Question: What is the earliest payment due date mentioned in the document?
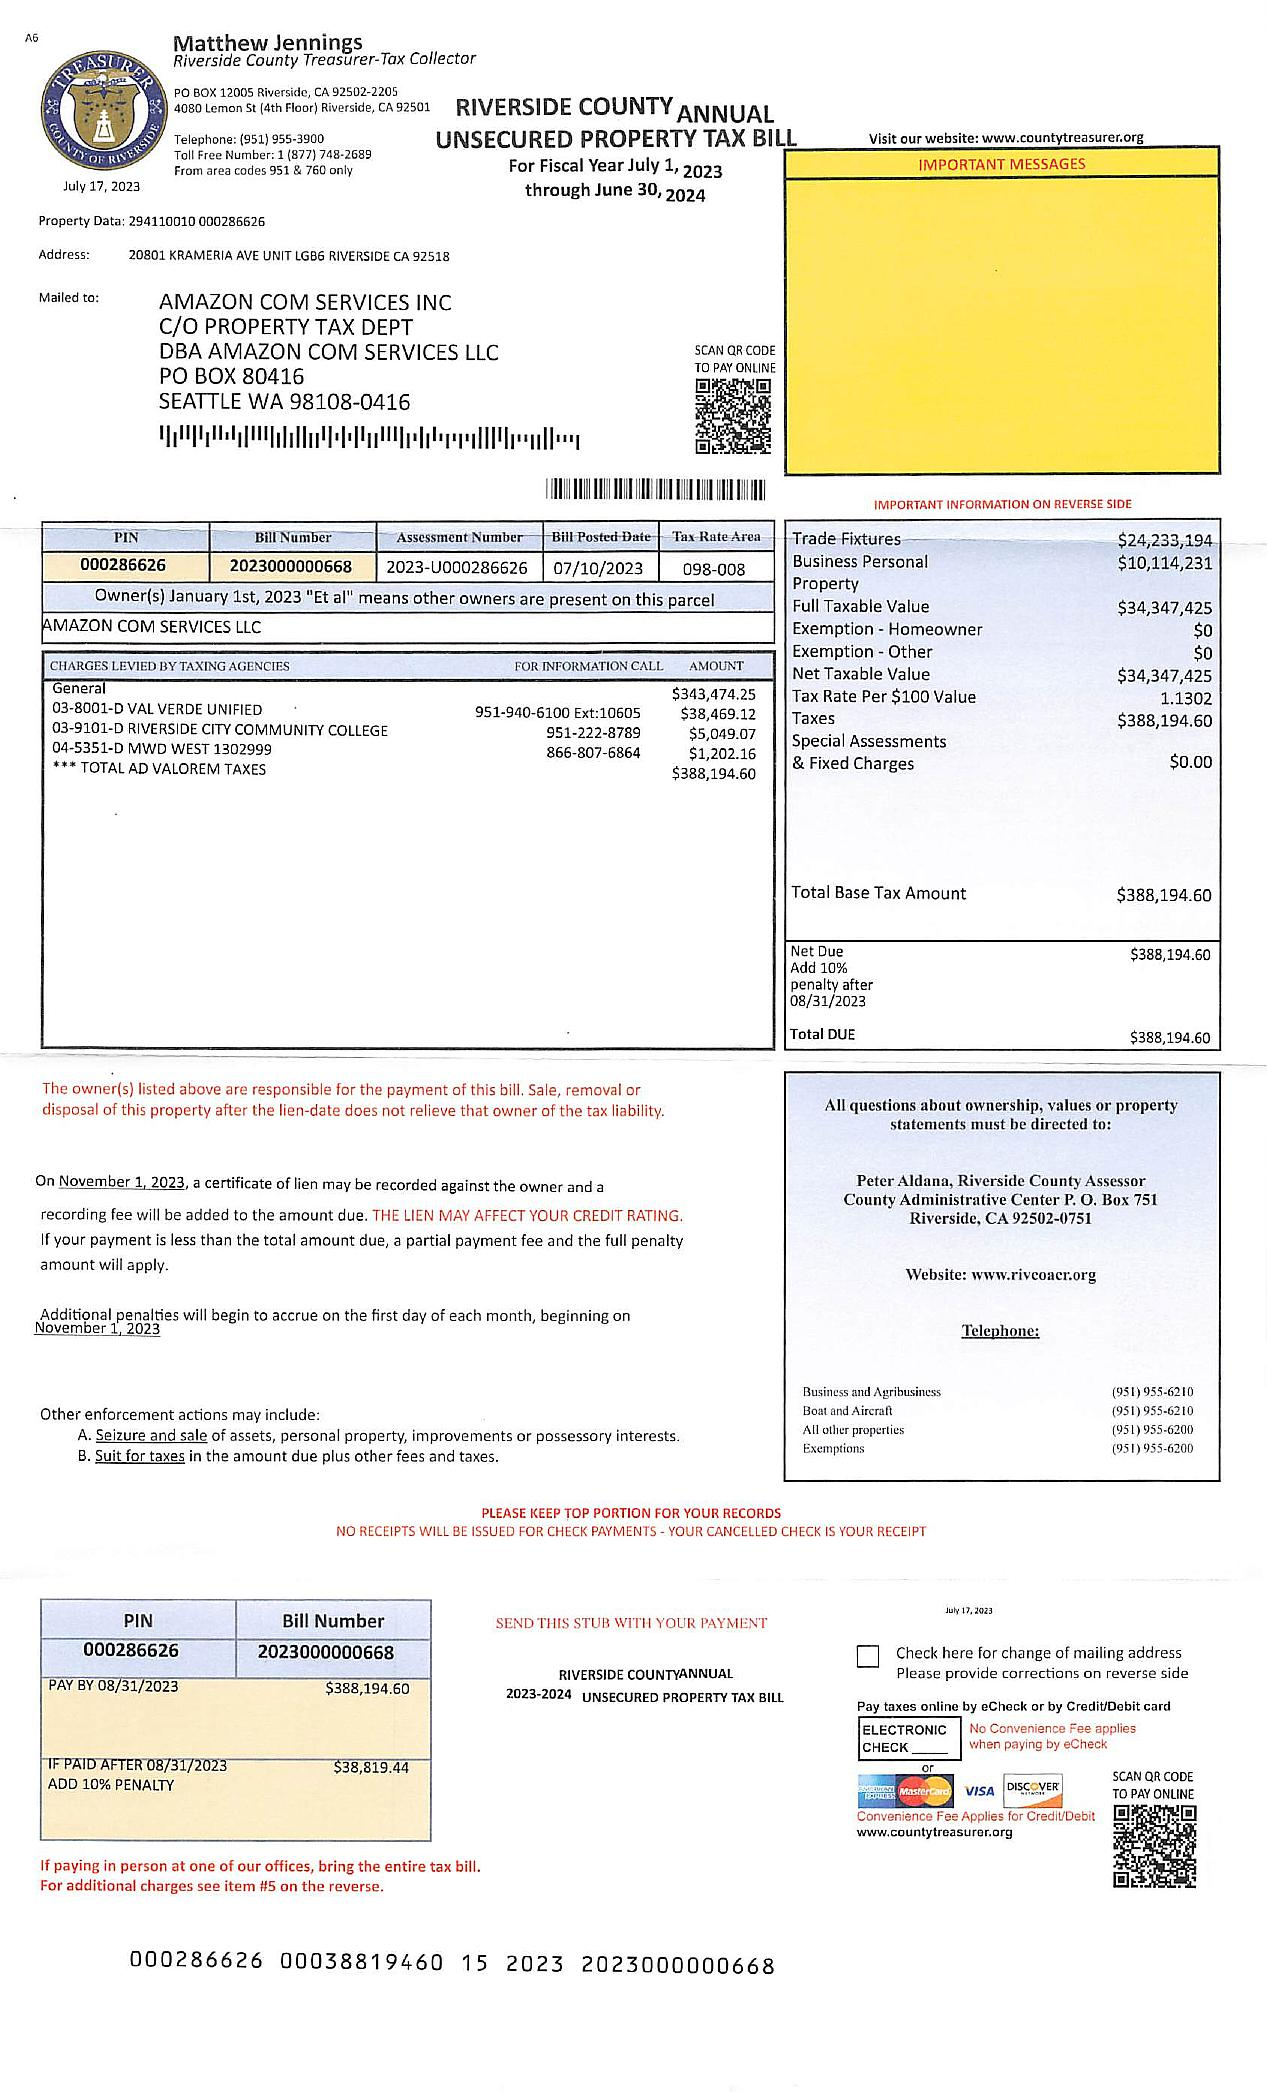
Answer: "8/31/23"